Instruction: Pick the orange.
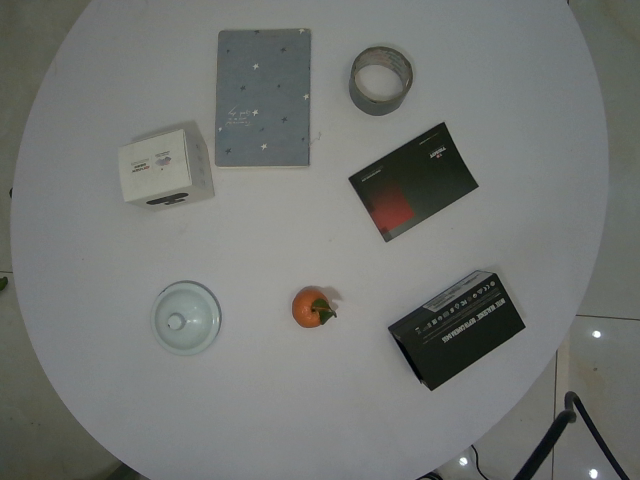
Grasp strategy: vertical